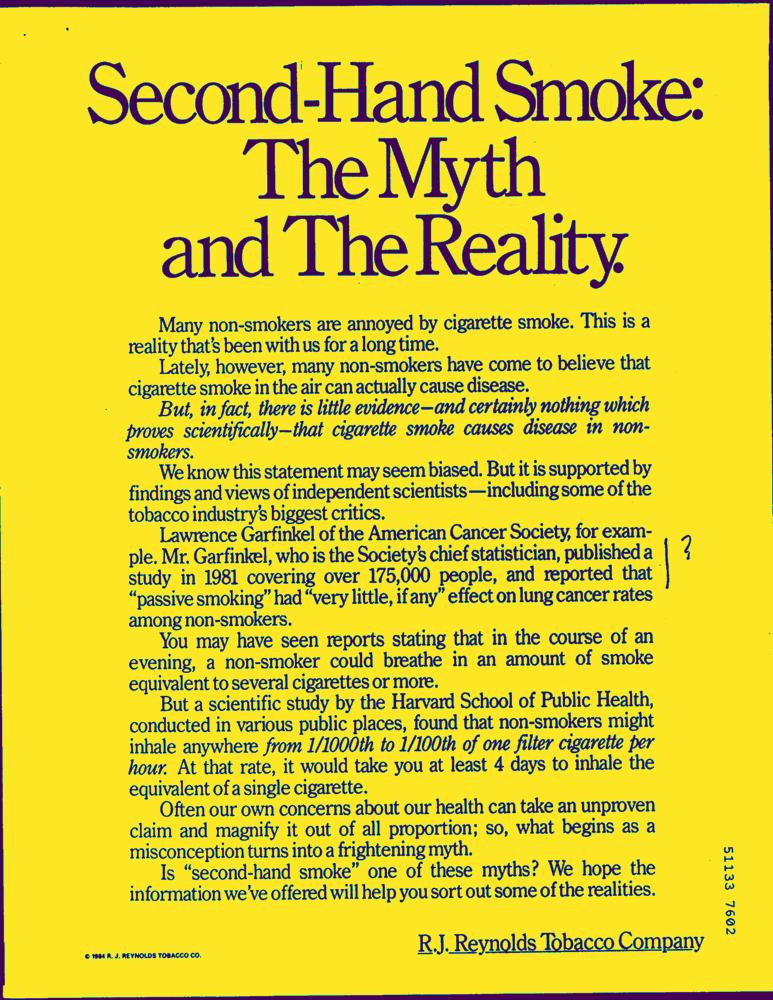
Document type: AD